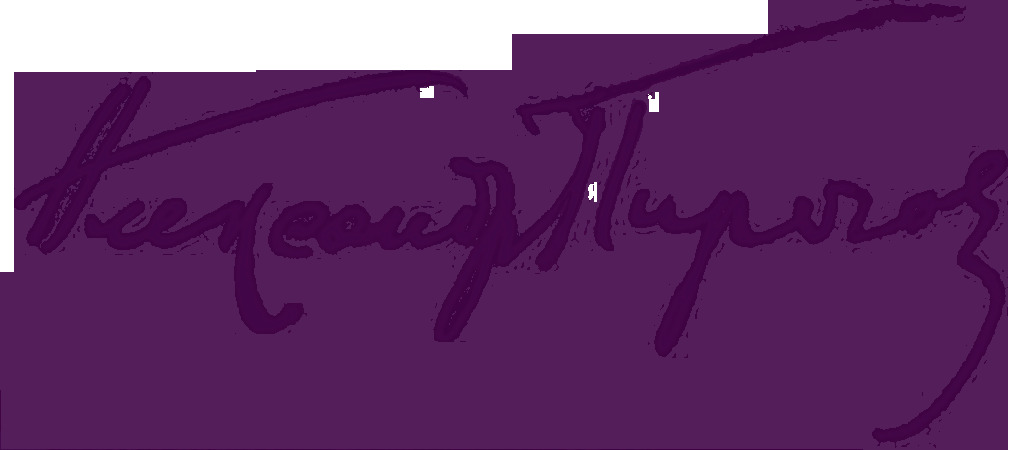
Signature of: alexander pirogov